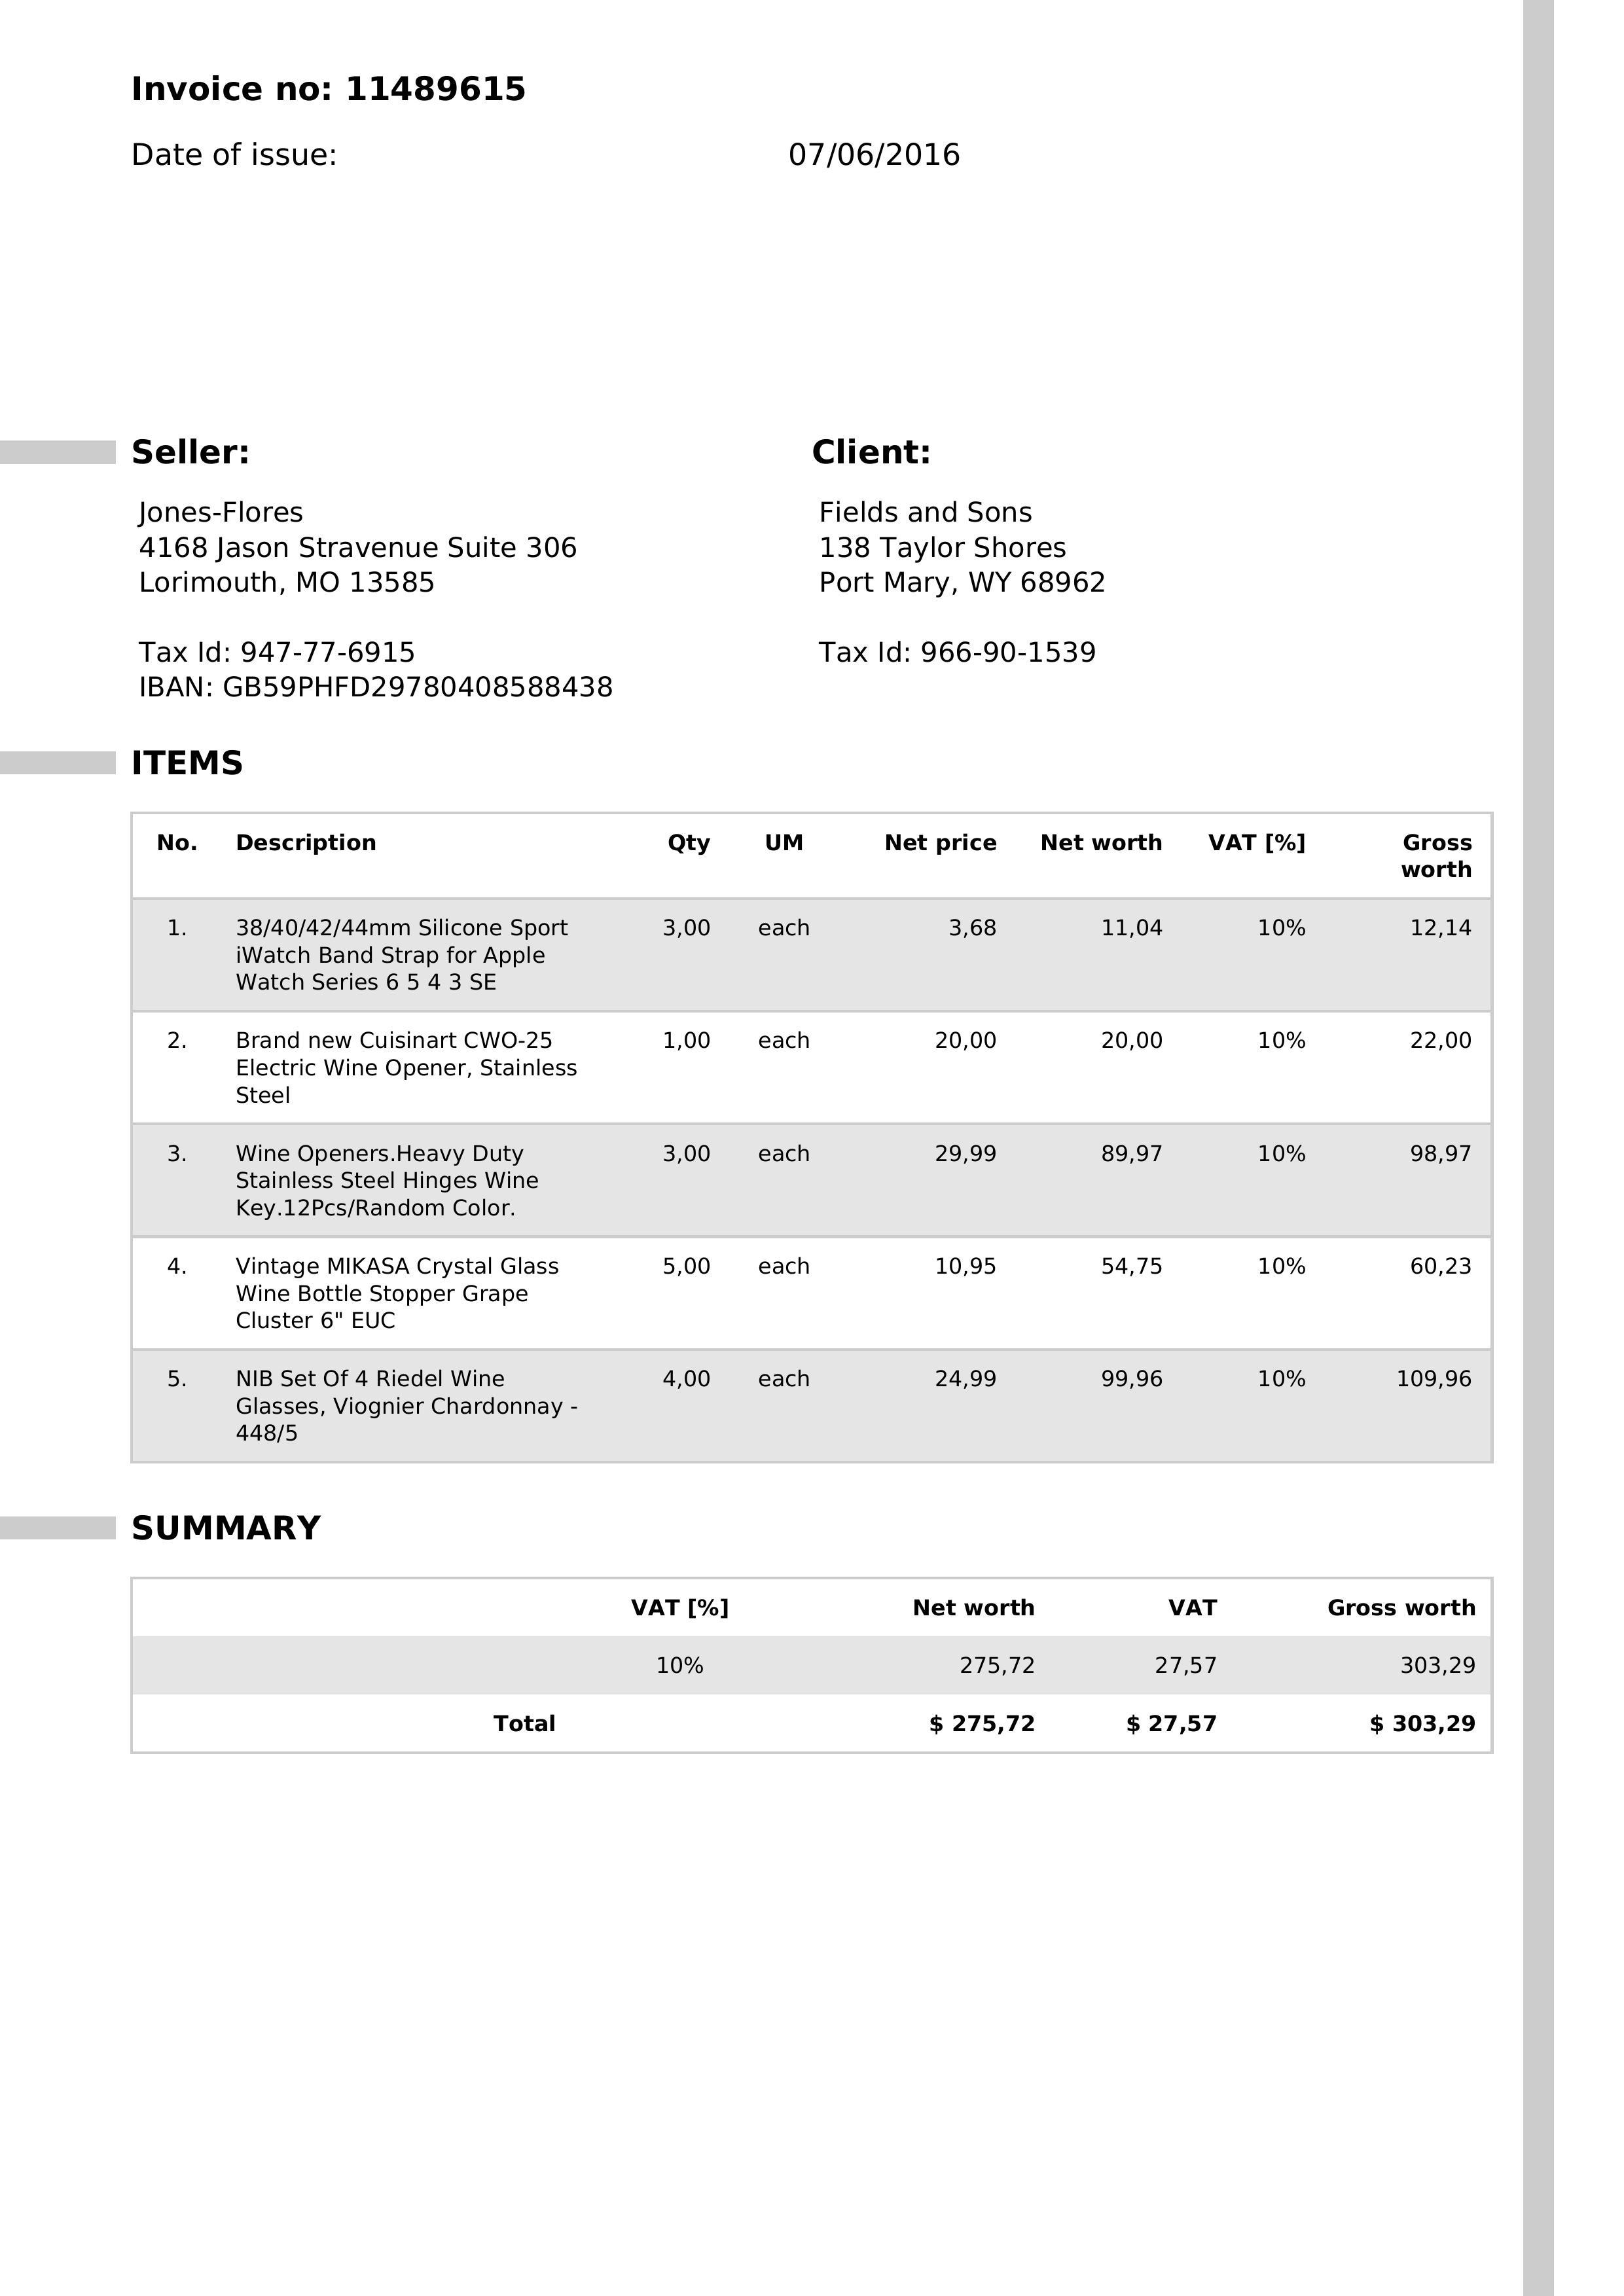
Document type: Invoice